Question: What is the name of the tenant mentioned in the document?
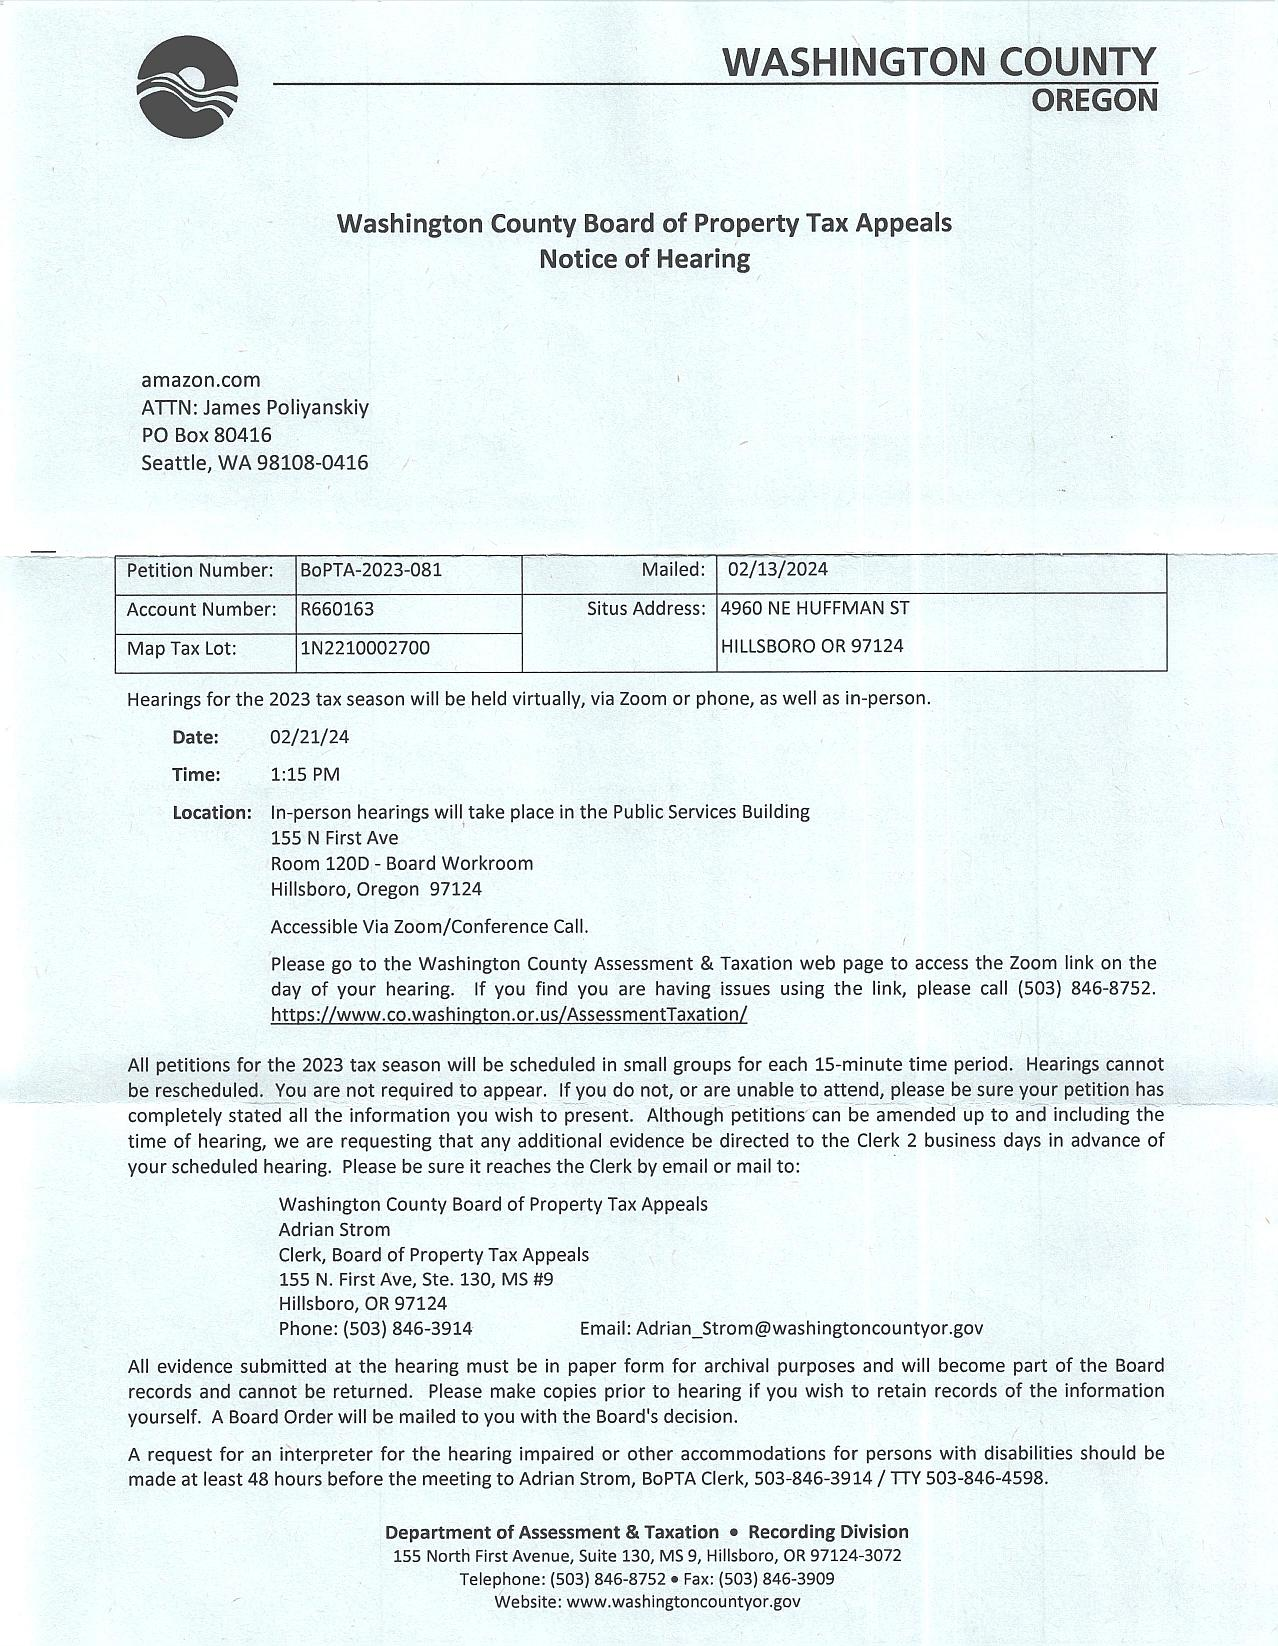
Answer: " James Poliyanskliy"